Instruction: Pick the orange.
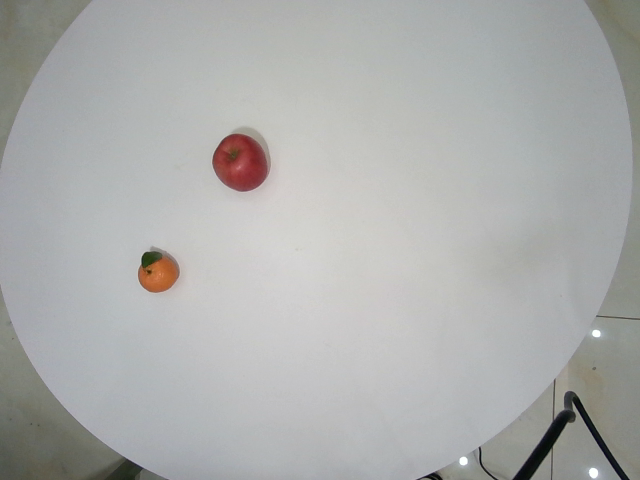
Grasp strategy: vertical